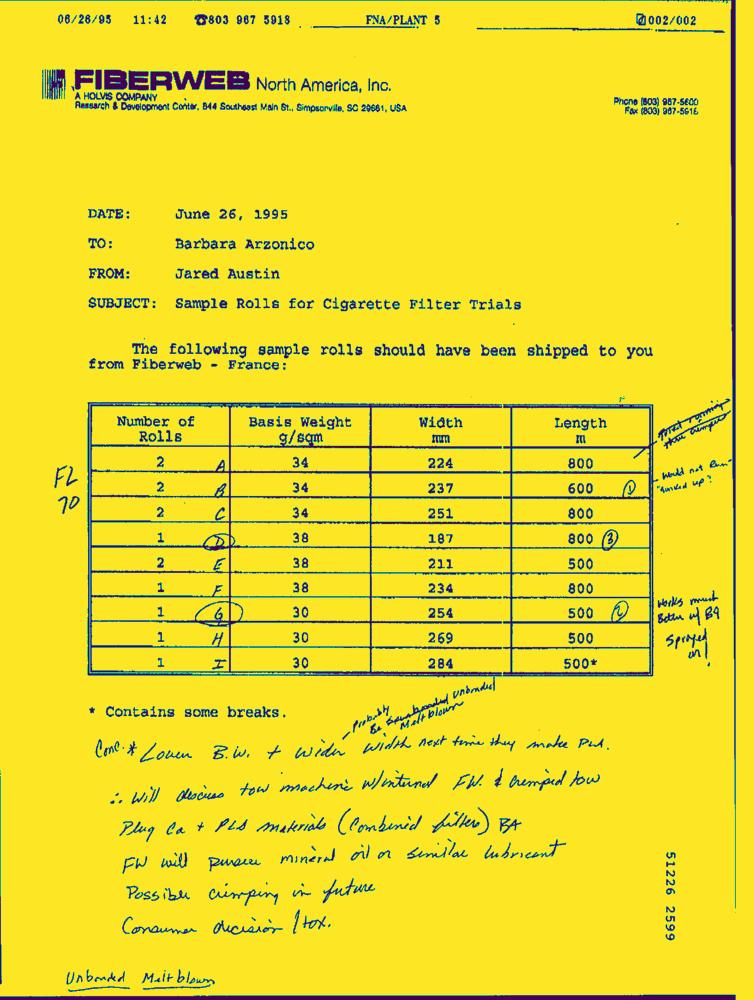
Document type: Letter-Doc